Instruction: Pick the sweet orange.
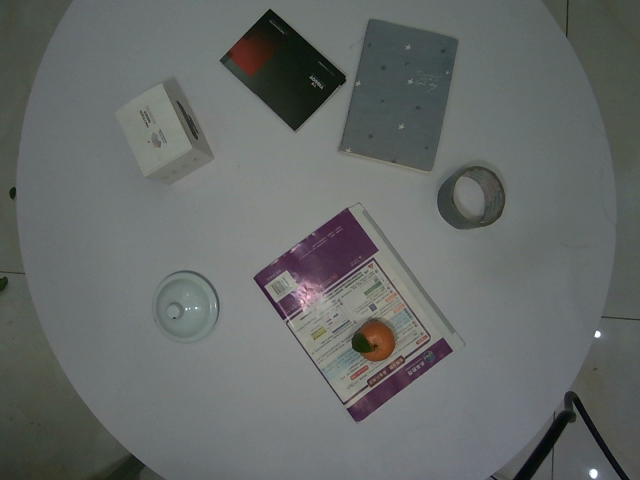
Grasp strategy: vertical